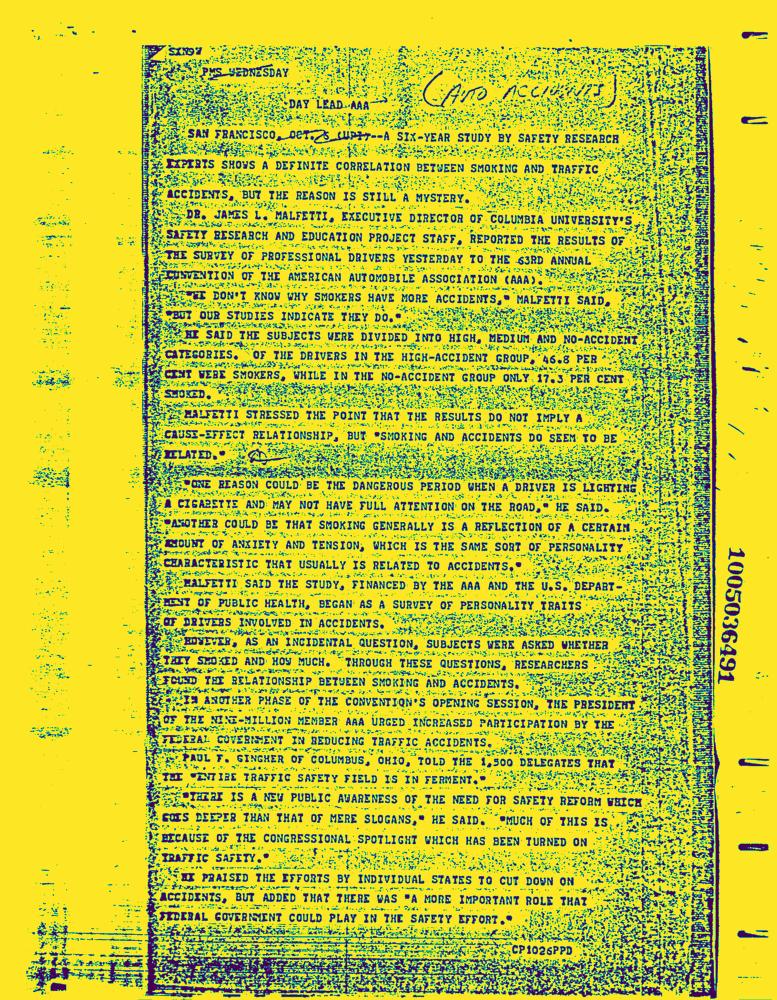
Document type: News-Article